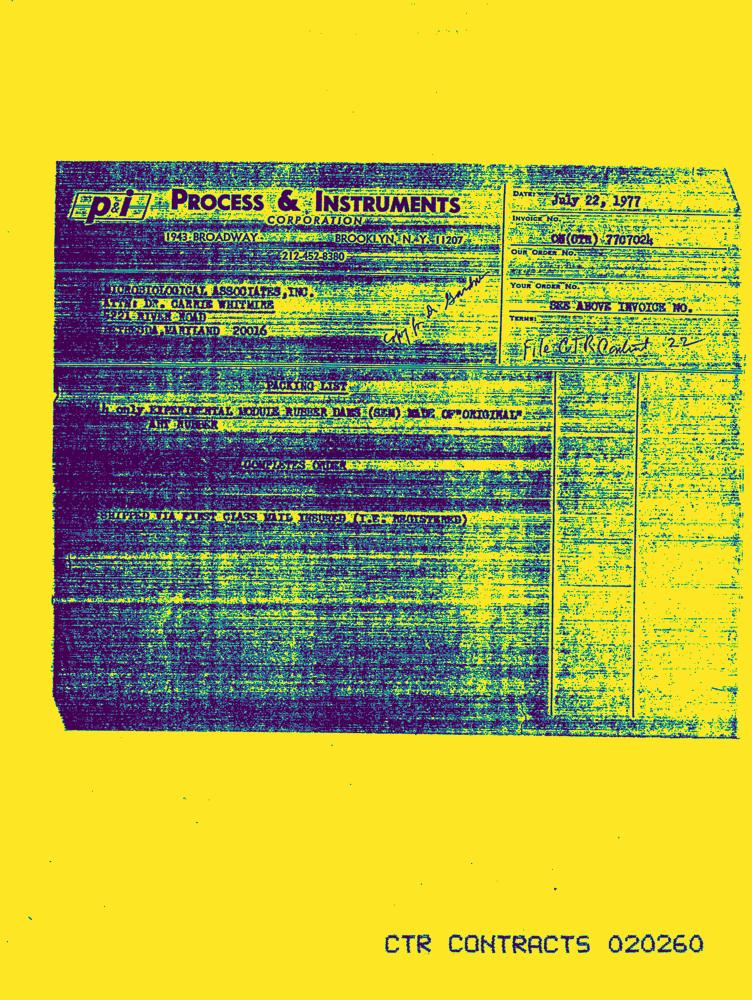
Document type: Invoice-Doc